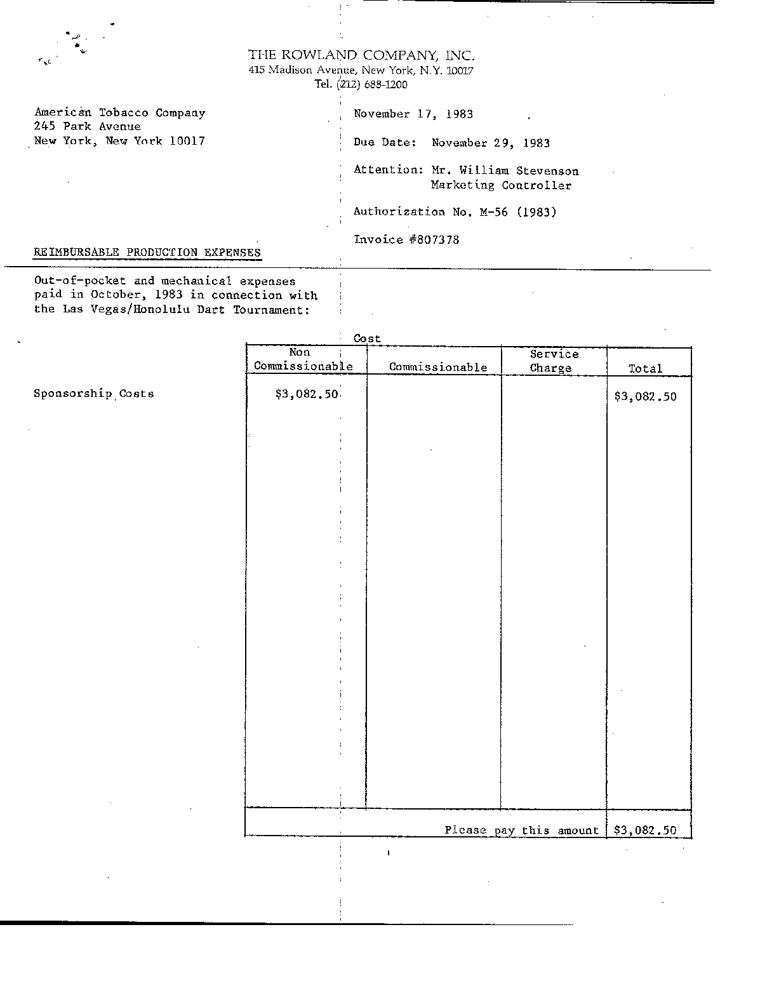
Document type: Invoice